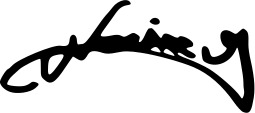
Signature of: noémie merlant